Question: In what way does the history help explain the case?
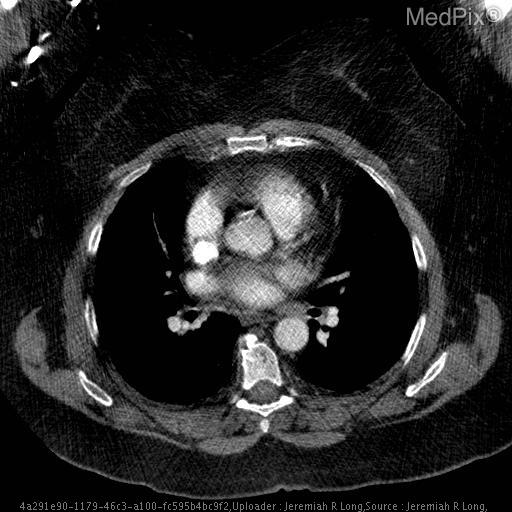
Answer: The patient's history of Shortness fo breath with concern for pulmonary embolism. is key in understanding the case.